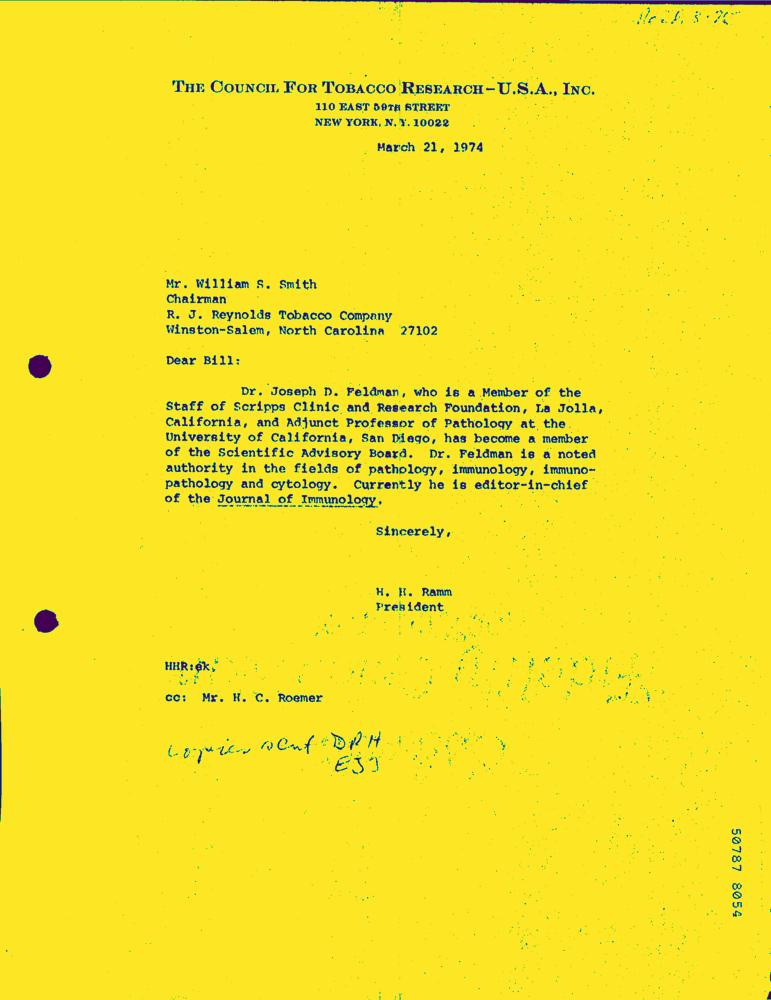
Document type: Letter-Doc